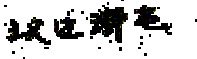
Signature of: seiichi sawabe